Question: Explain the disease:
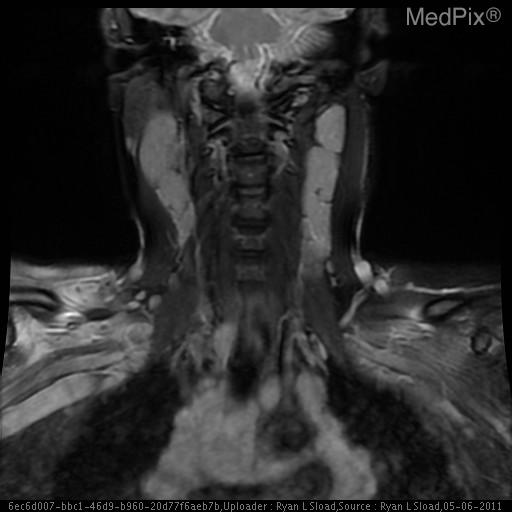
Answer: The disease is discussed as: Sarcoidosis is a systemic and multisystem granulomatous disease characterized by a variable clinical presentation and course.  Cutaneous lesions are present in about one fourth of patients. Although any organ can be affected, 90% of patients demonstrate thoracic involvement with decreased diffusion capacity being the most common abnormality found on pulmonary function testing.  There is a strong association between subcutaneous sarcoidosis and bilateral hilar lymphadenopathy (72.7%). Sarcoidosis is a diagnosis of exclusion supported by three elements: 1. Compatible clinical and radiologic findings, 2. Tissue biopsy specimen that reveals noncaseating epithelioid granulomas, and 3.  Absence of known granulomagenic agents.

Etiology:
A large multi centered study called A Case Control Etiologic Study of Sarcoidosis (ACCESS) showed that environmental factors such as mold, mildew, must odors and pesticides were associated with a modestly increased risk (OR~1.5) of developing sarcoidosis. Genetics and host factors also are involved in the pathogenesis of sarcoidosis.  In the US, blacks are more frequently affected and the ACCESS trial showed that affected patients were five times more likely than controls to report a sibling with the disease.  Further, recent studies have identified specific genes associated with sarcoidosis.  A single-nucleotide polymorphism on the BTNL2 gene may influence T-lymphocyte activation and regulation and make people carrying this polymorphism more susceptible to sarcoidosis.  A second gene associated with sarcoidosis is Annexin A11 on chromosome 10q22.3 responsible for calcium signaling, cell division and apoptosis.

Deficits of this gene have been associated with sarcoidosis.  Further, HLA haplotypes and T-cell receptor expression play an intricate role in the development of the disease.

Biomarker screening:
In an attempt to aid in diagnosis of sarcoidosis, investigators continue to search for potential biomarkers in disease activity. Chitotriosidase is an enzyme expressed by activated macrophages and Bargagli et al. found elevated levels of this enzyme in patients with sarcoidosis, with >90% exhibiting elevated levels of the marker.  A second marker IL-2, a cytokine that induces T-cell proliferation and activation is elevated in serum of patients with sarcoidosis and may have prognostic value.

Diagnosis:
Diagnosis of sarcoidosis is best supported by a combination of radiographic evidence of lymphadenopathy and tissue specimens that show noncaseating granulomas.  Endobronchial ultrasound guided transbronchial needle aspiration when compared to non-guided transbronchial needle aspiration had a diagnosis yield of 83.3% compared to 53.8%.

Treatment:
Therapy for patients with chronic sarcoidosis requires prolonged treatment often with steroids which cause systemic side effects.  TNF inhibitors have been investigated for the treatment, but a study by Utz et al, found treatment failure in nearly 65% of participants.  A new TNF-alpha antagonist Ustekinumab, approved for dosing in patients with RA, psoriatic arthritis, and ankylosing spondylitis; is currently being tested for its efficacy in treatment of sarcoidosis with completion of the study anticipated in July 2011.  Surgical indication for patients with sarcoidosis remains controversial.  Surgery has potential to reduce symptoms and decrease need for oral steroids, but does not eradicate or prevent recurrence of disease.  Corticosteroids remain the cornerstone for treatment, but care must be taken to assess for potential adverse effects.